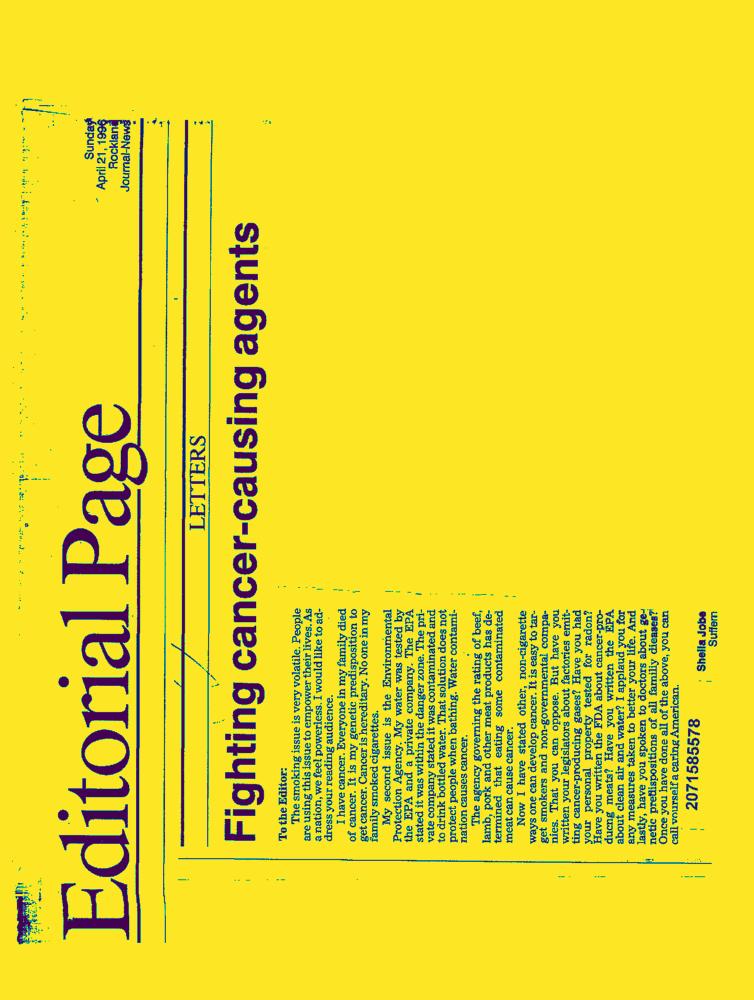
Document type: News-Article